Question: Talk about the condition:
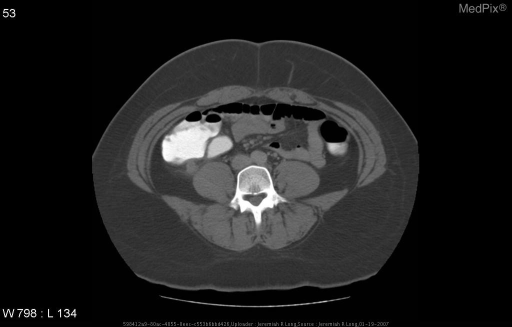
Answer: The disease is discussed as: Appendicitis occurs most frequently in the 2nd to 3rd decade of life, less commonly in the extremes of age.  Pain is usually the initial presenting complaint and often starts in the peri-umbilical region before migrating to the right lower quadrant with maximal tenders often located at McBurney’s point.  This typical sequence is absent in more than 1/3 of older children.  Often pain is worse with movement, coughing (cough sign) driving over bump (cat\'s eye sign), or standing on toes and dropping heels to ground (heel drop sign) (Rothrock).  Vomiting occurs in the majority of school-aged children and may precede or begin concurrent with pain.  Physical exam often reveals an elevated temperature and tenderness to palpation in the right lower quadrant.  However, tenderness may involve the entire lower abdomen, or may be diffuse, especially with a perforation.  Compared with those with non-perforated appendicitis, children with perforated appendicitis are significantly younger, have a longer duration of symptoms before diagnosis, have more physician visits before correct diagnosis, have higher temperatures, and are more likely to exhibit vomiting, diffuse abdominal tenderness, and peritoneal signs (Rothrock).  Perforation generally occurs 36 to 48 hours after the onset of symptoms.     Plain abdominal radiographs have been recommended as potentially useful for evaluating children with suspected appendicitis.  Radiographic findings believed to be suggestive of appendicitis include rightward scoliosis, soft tissue masses, localized ileus, bowel obstruction, calcified fecolith, and free peritoneal fluid.  Of these features, the most specific for appendicitis is a calcified fecolith (appendicolith) found in up to 13% to 22% with appendicitis and in only 1% to 2% of those without (Rothrock).  While often recommended, these films rarely altered a patient\'s diagnosis or management.       Ultrasonography is appropriate in patients in which the diagnosis is unclear by history and physical examination, especially in pediatric and female patients.  A normal appendix must be identified to rule out appendicitis.  An inflamed appendix usually measures greater than 6 mm in diameter, is non-compressible and tender with focal compression (Hardin).  Numerous other right lower quadrant conditions such as inflammatory bowel disease, cecal diverticulitis, Meckel\'s diverticulum, endometriosis and pelvic inflammatory disease can cause false-positive ultrasonography results (Hardin).       Appendiceal CT is more accurate than ultrasound and consists of a focused, helical CT after a Gastrografin-saline enema.  It can be performed and interpreted usually within an hour.  The accuracy of CT is due in part to its ability to identify a normal appendix better than ultrasound.  If appendiceal CT is not available, standard abdominal/pelvic CT with contrast remains useful and may still be more accurate than ultrasound (Hardin).     The standard for management of appendicitis remains appendectomy.  The procedure may be performed by laparotomy (usually through a small right lower quadrant incision) or laparoscopy.  While laparoscopic intervention is advantageous in adults due to decreased postoperative pain, earlier return to normal activity and better cosmetic results, an open appendectomy remains the primary approach to treatment in children due to their smaller size (Rothrock).

http://www.ncbi.nlm.nih.gov/entrez/query.fcgi?cmd=Retrieve&db=PubMed&dopt=Abstract&list_uids=15155894